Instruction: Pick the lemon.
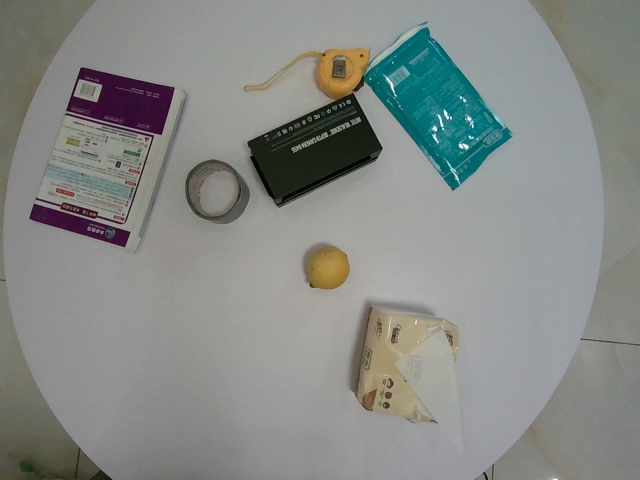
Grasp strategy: vertical